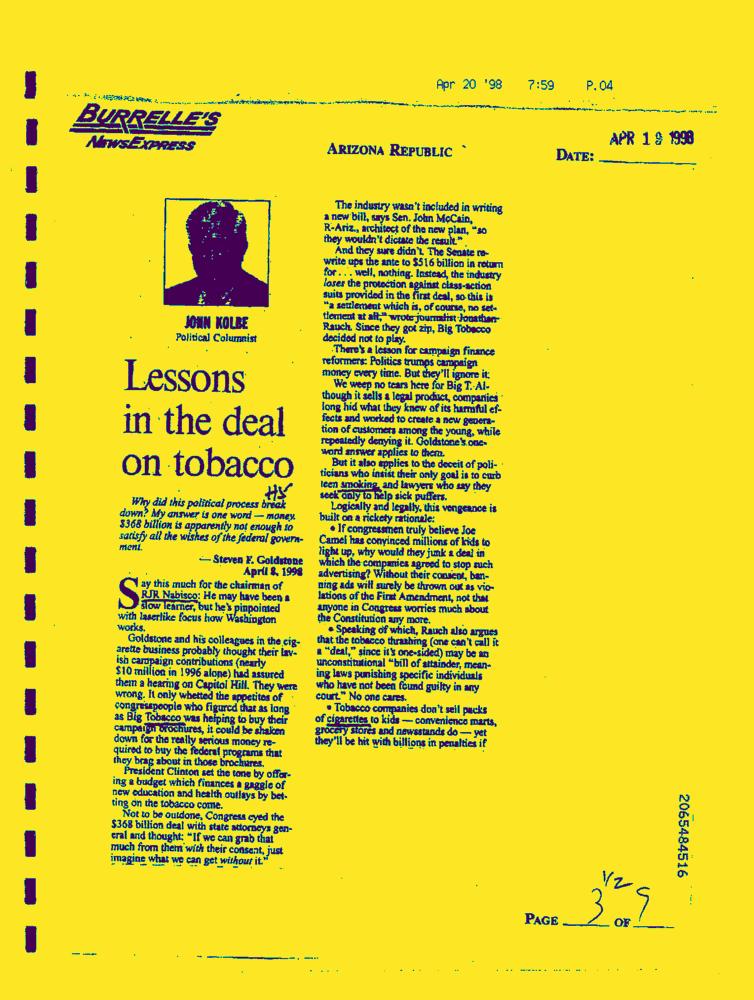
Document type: News-Article